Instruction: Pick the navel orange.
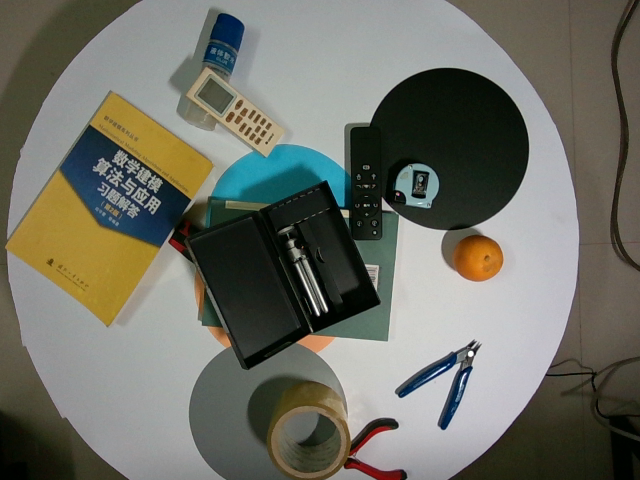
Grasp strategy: vertical